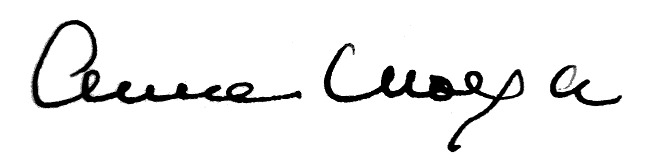
Signature of: anne morgan